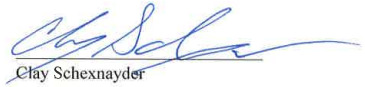
Signature of: clay schexnayder